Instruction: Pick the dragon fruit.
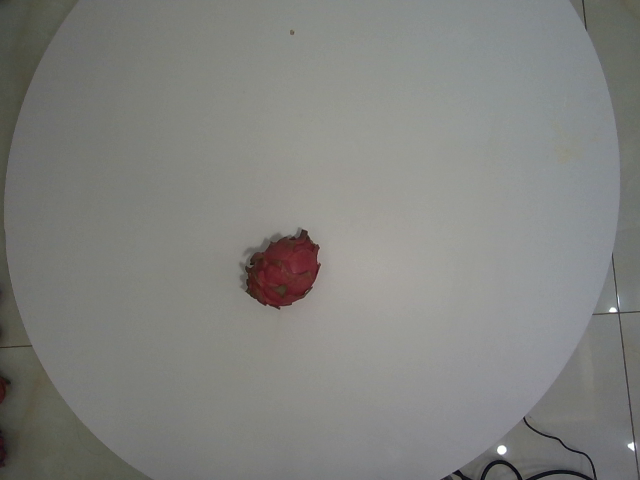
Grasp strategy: vertical